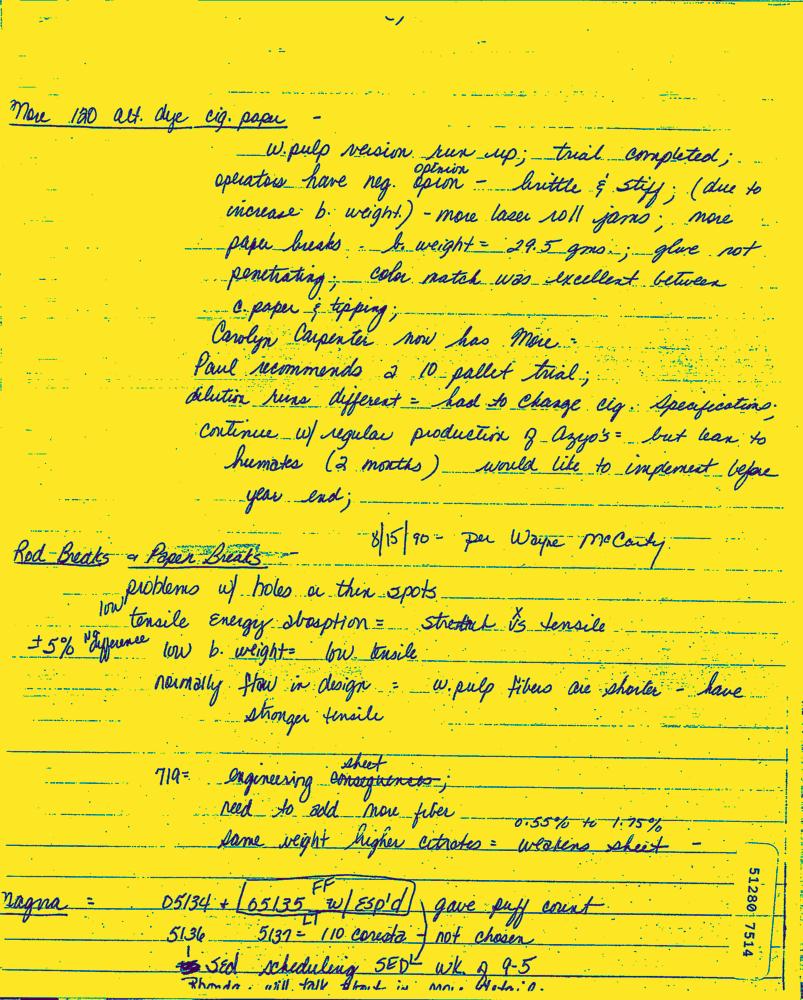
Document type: Hand-Written